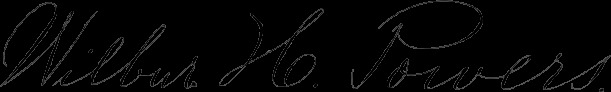
Signature of: wilbur howard powers